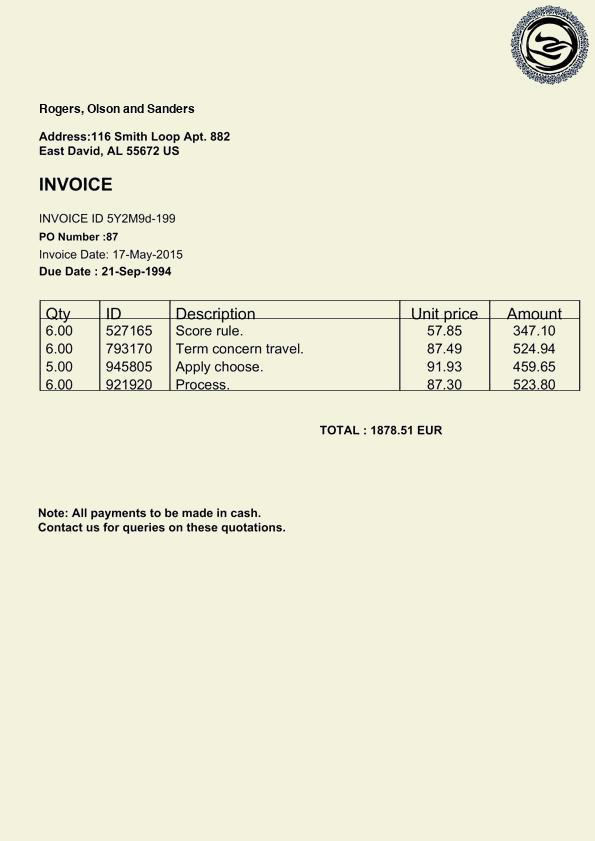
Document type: Invoice